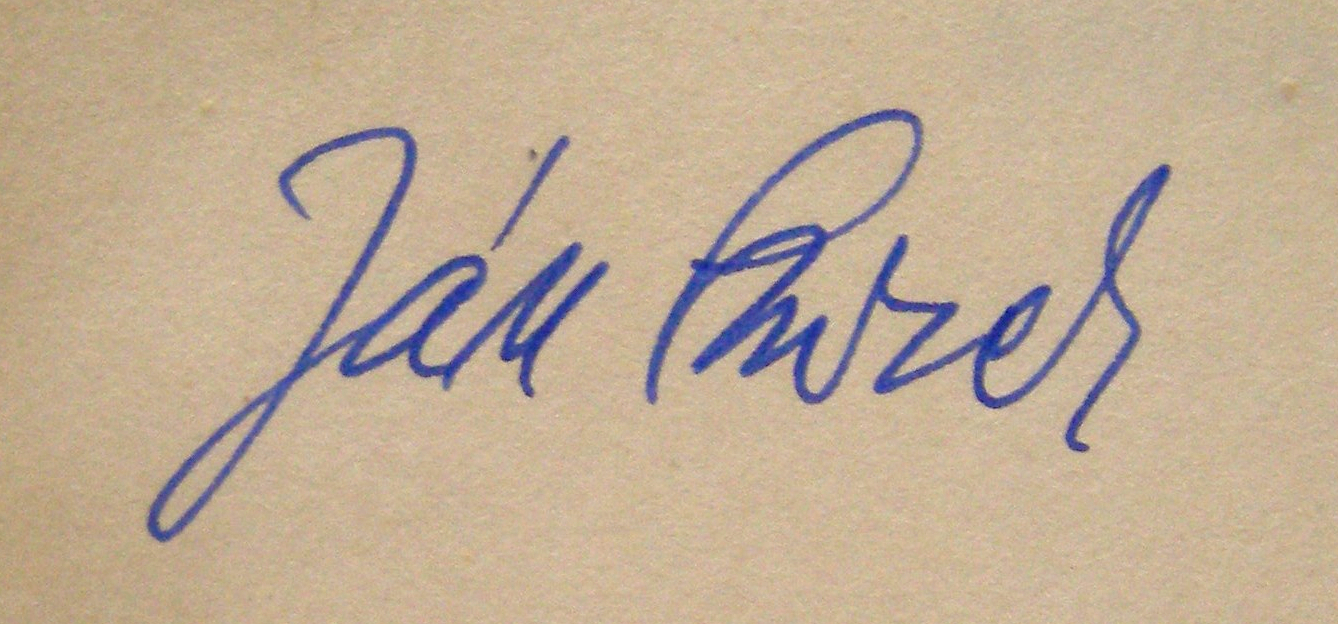
Signature of: ján smrek